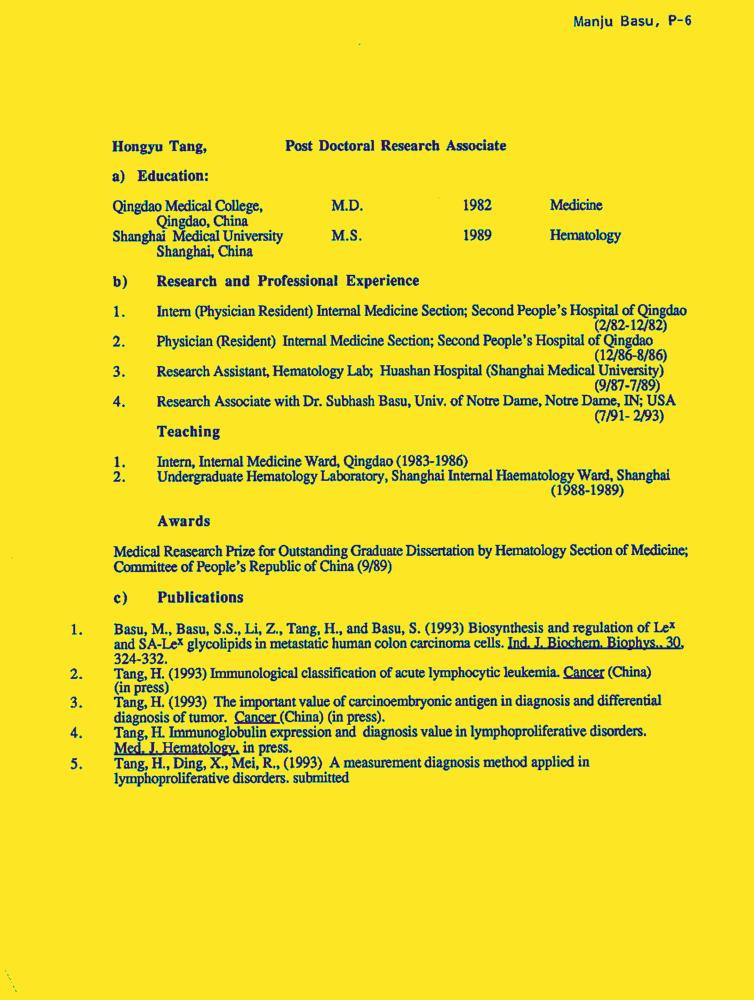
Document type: Resume-Doc